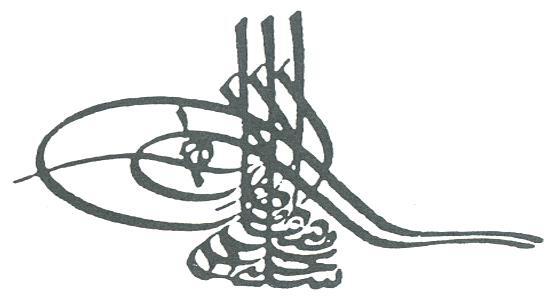
Signature of: selim iii